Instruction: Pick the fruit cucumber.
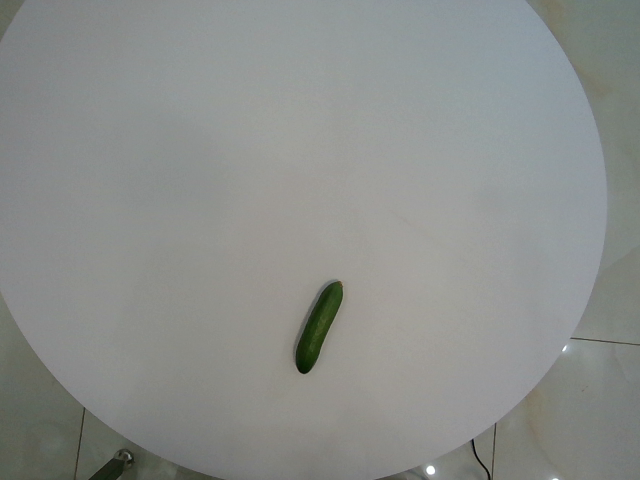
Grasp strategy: vertical